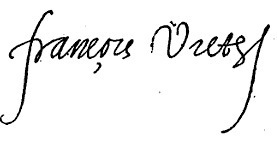
Signature of: françois viète